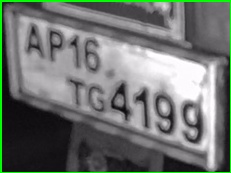
License plate number: AP 16TG 4199